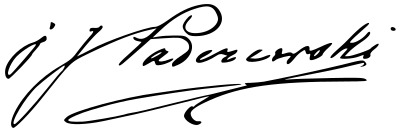
Signature of: ignacy jan paderewski